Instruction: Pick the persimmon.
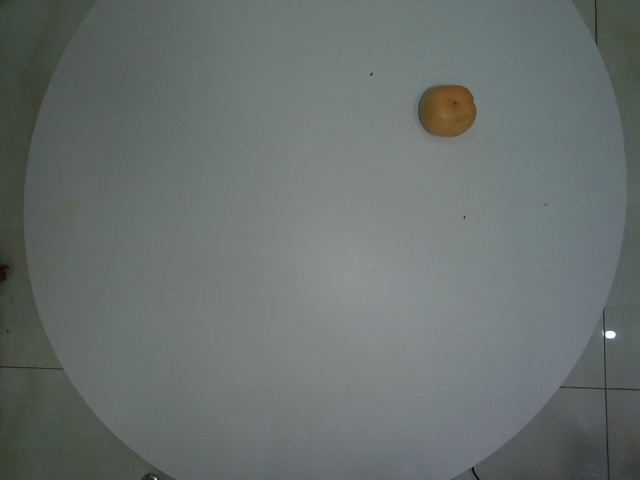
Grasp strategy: vertical